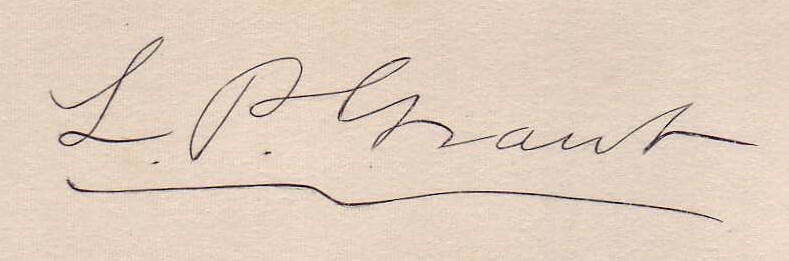
Signature of: lemuel grant